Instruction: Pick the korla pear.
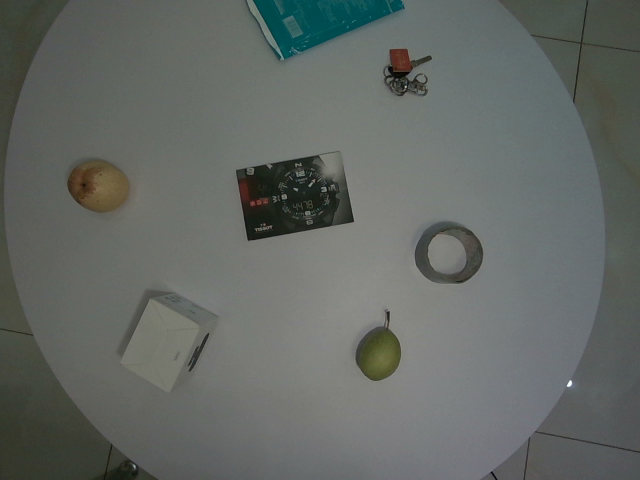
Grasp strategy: vertical